Question: In what way does the history help explain the case?
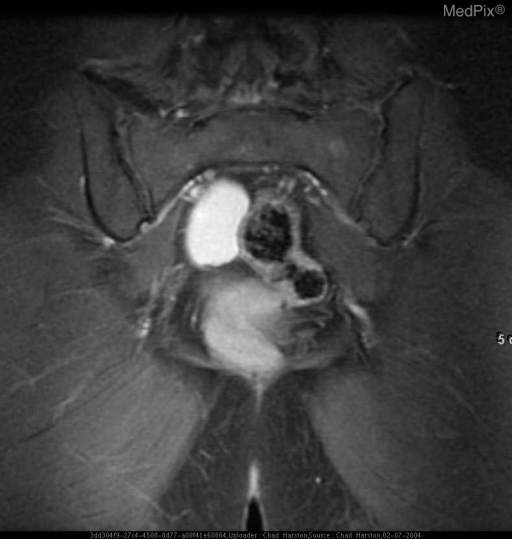
Answer: The patient's history of Young woman with chronic cyclical pelvic pain is key in understanding the case.